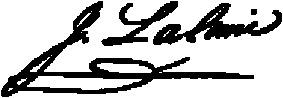
Signature of: jean la lime